Question: What tax district, tax-rate area, or tax area code is specified in the document?
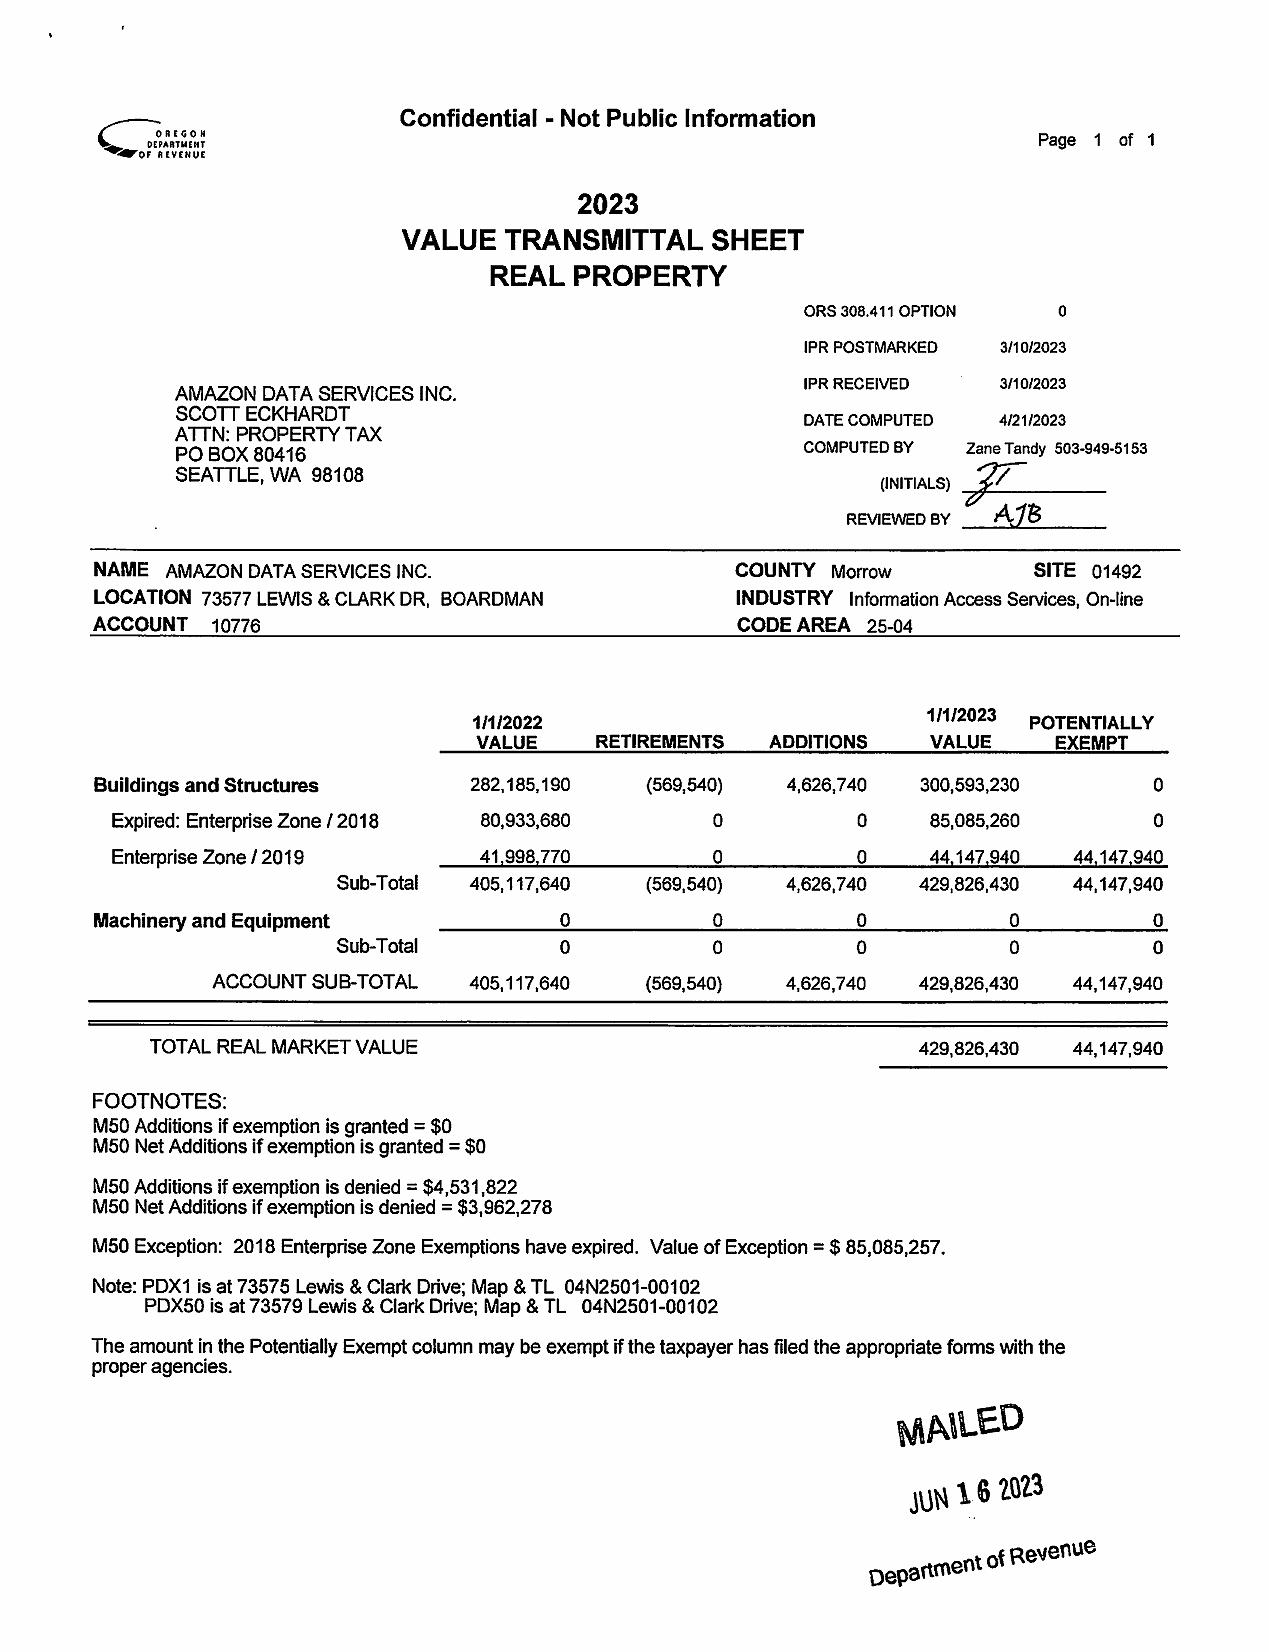
Answer: "25-04"